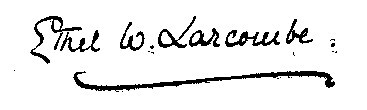
Signature of: ethel thomson larcombe